Question: What might the diagnosis be?
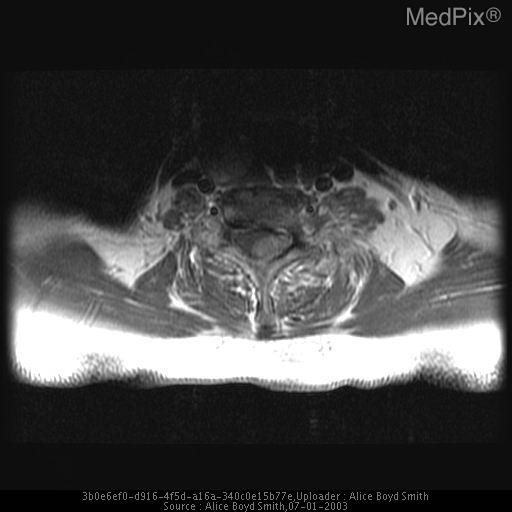
Answer: The possible diagnosis includes MANDELINS: M(meningioma, mets), A (arachnoid cyst), N (neurofibroma), D (dermoid cyst), E (epidermoid, ependymoma), L (lipoma), IN (infection), S (schwannoma).